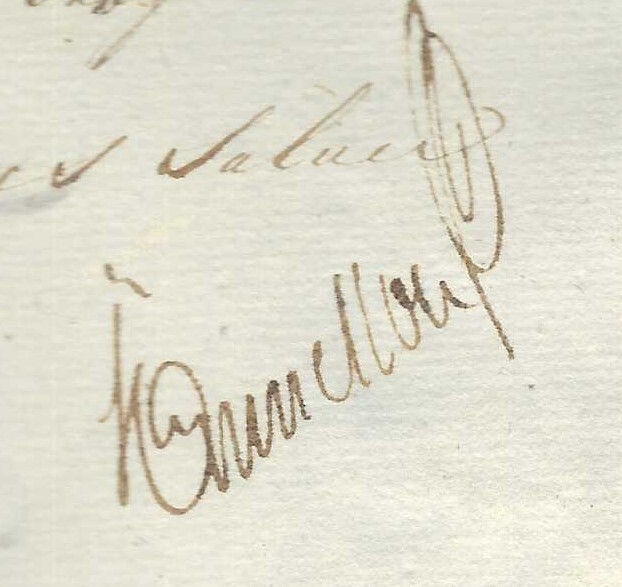
Signature of: joseph jeannesson